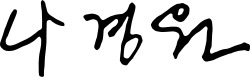
Signature of: na kyung won